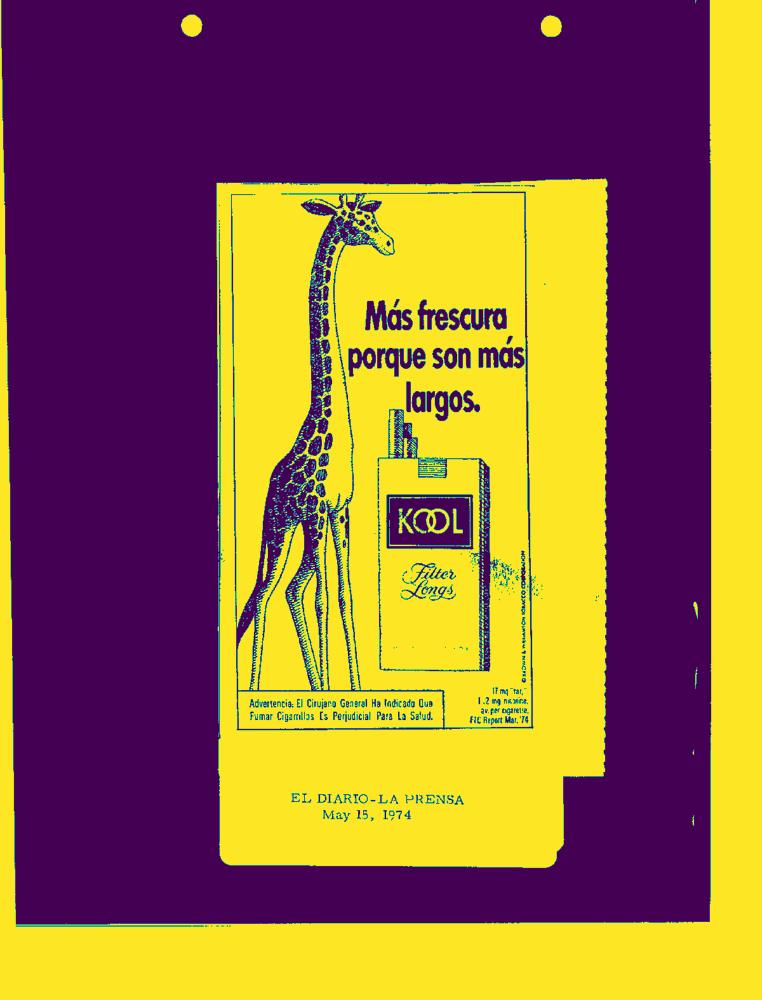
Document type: AD